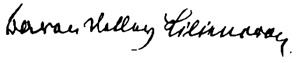
Signature of: detlev von liliencron